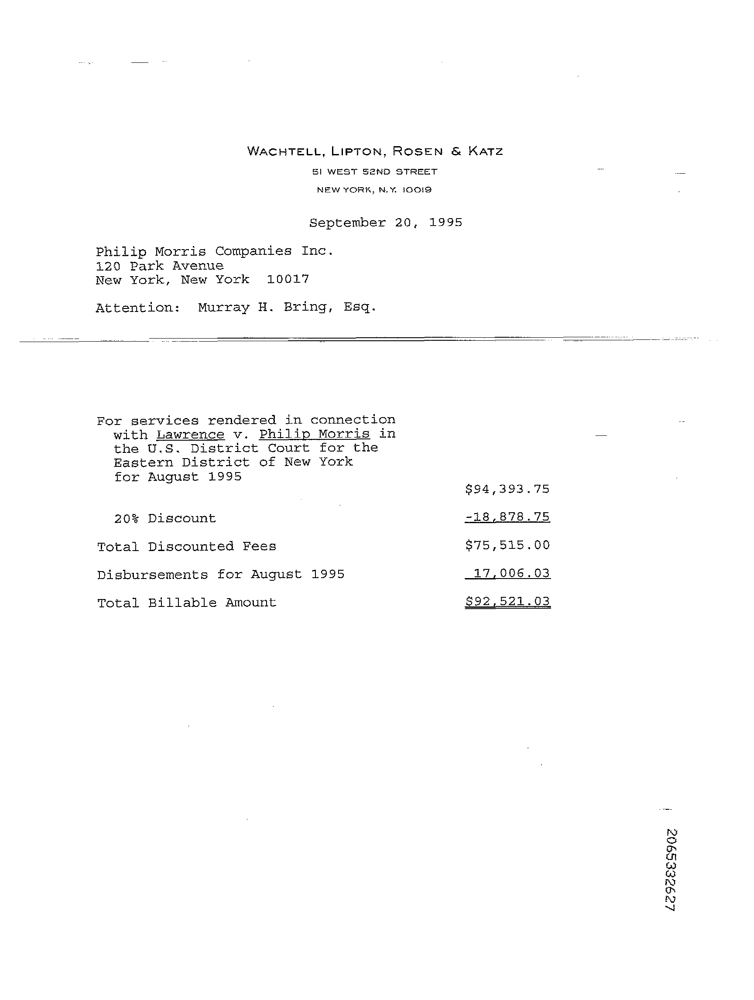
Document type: Invoice